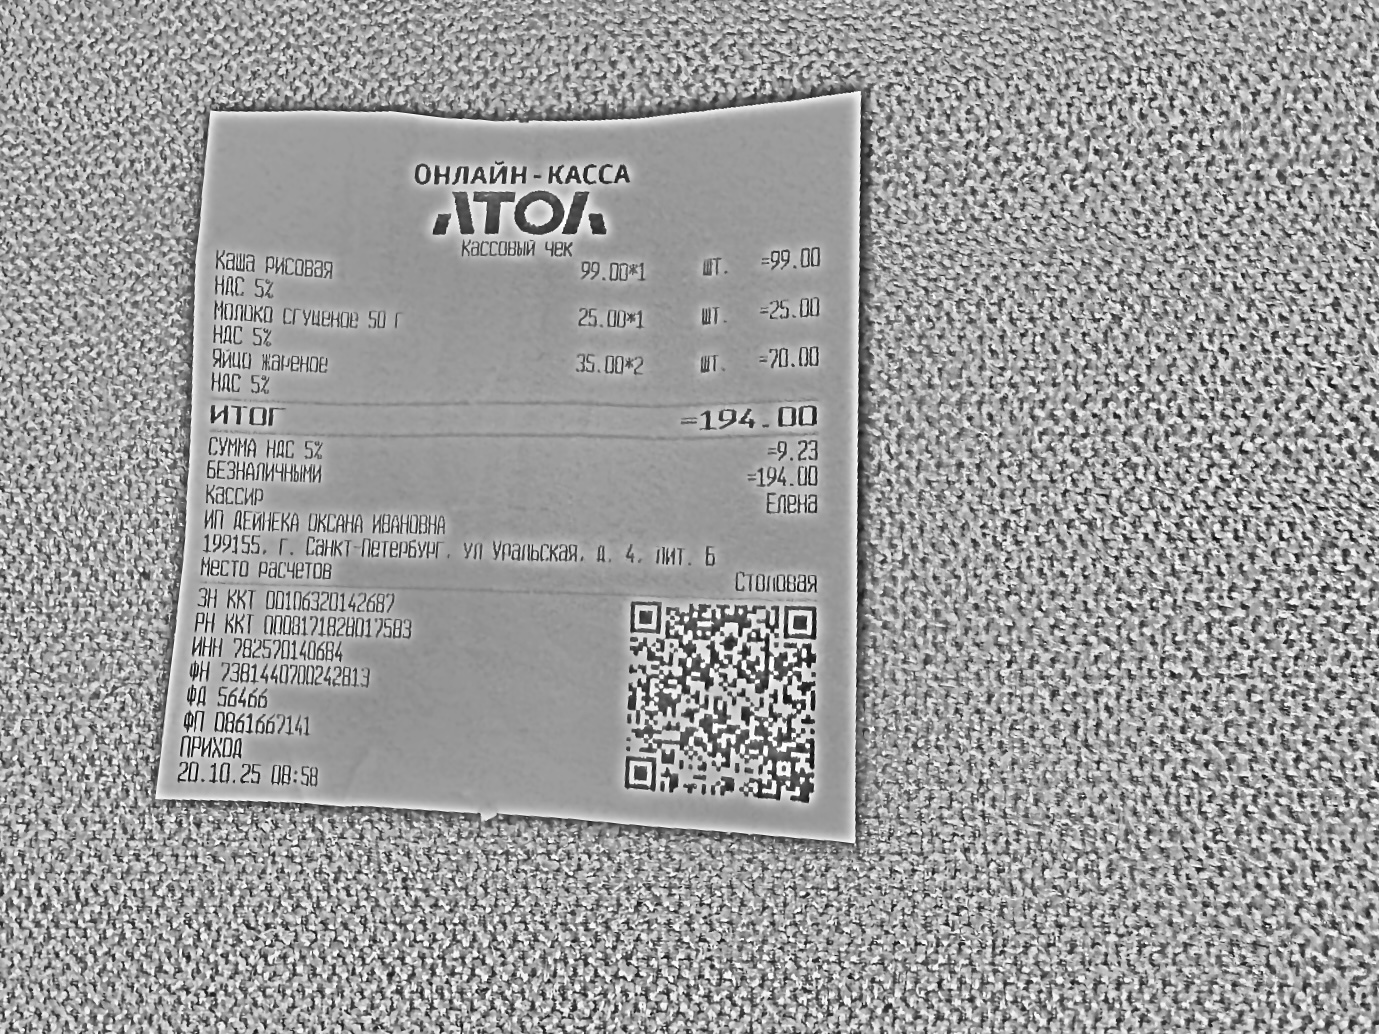
Продавец: ИП ДЕЙНЕКА ОКСАНА ИВАНОВНА
ИНН: 782570140684
Дата: 20.10.25
Товары: Каша рисовая; Молоко сгущеное 50 г; Яйцо жареное
Количество: 1; 1; 2
Цена: 99.00; 25.00; 35.00
Сумма: 99.00; 25.00; 70.00
Итого: 194.00